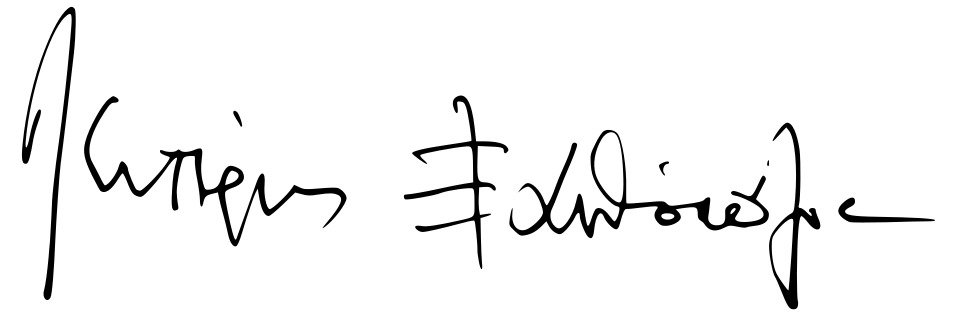
Signature of: leuteres xanthopoulos